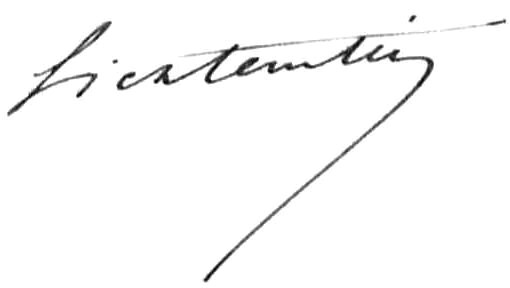
Signature of: philippe lichtenstein